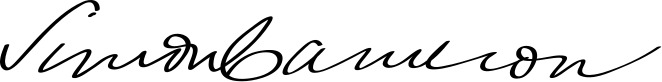
Signature of: simon cameron